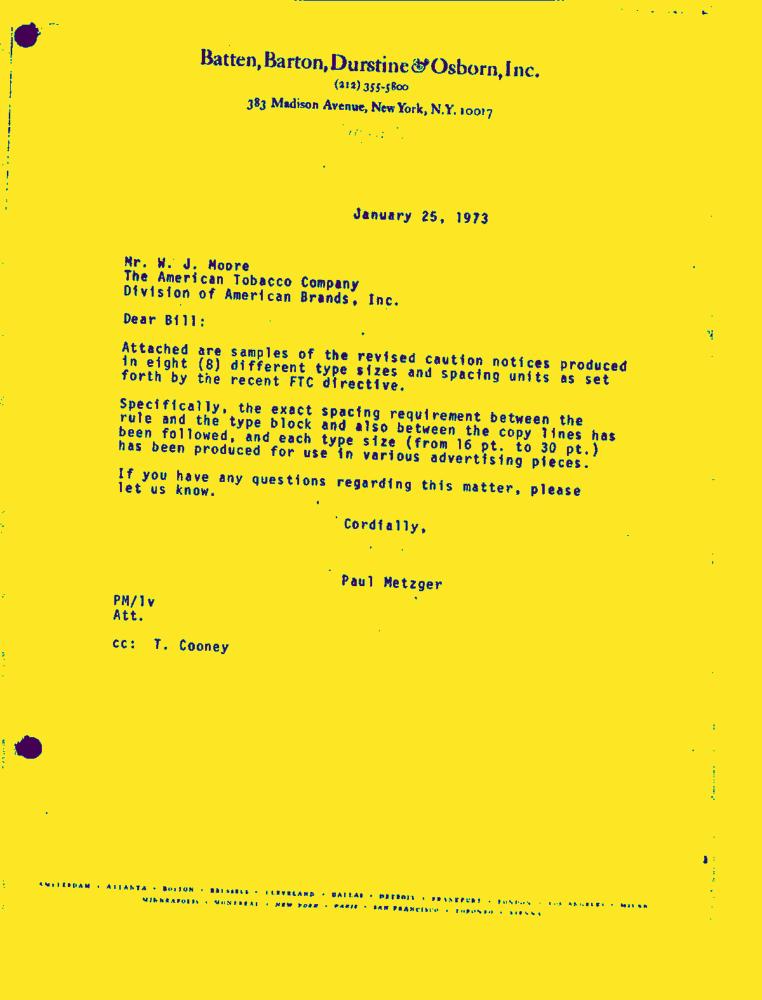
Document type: Letter-Doc